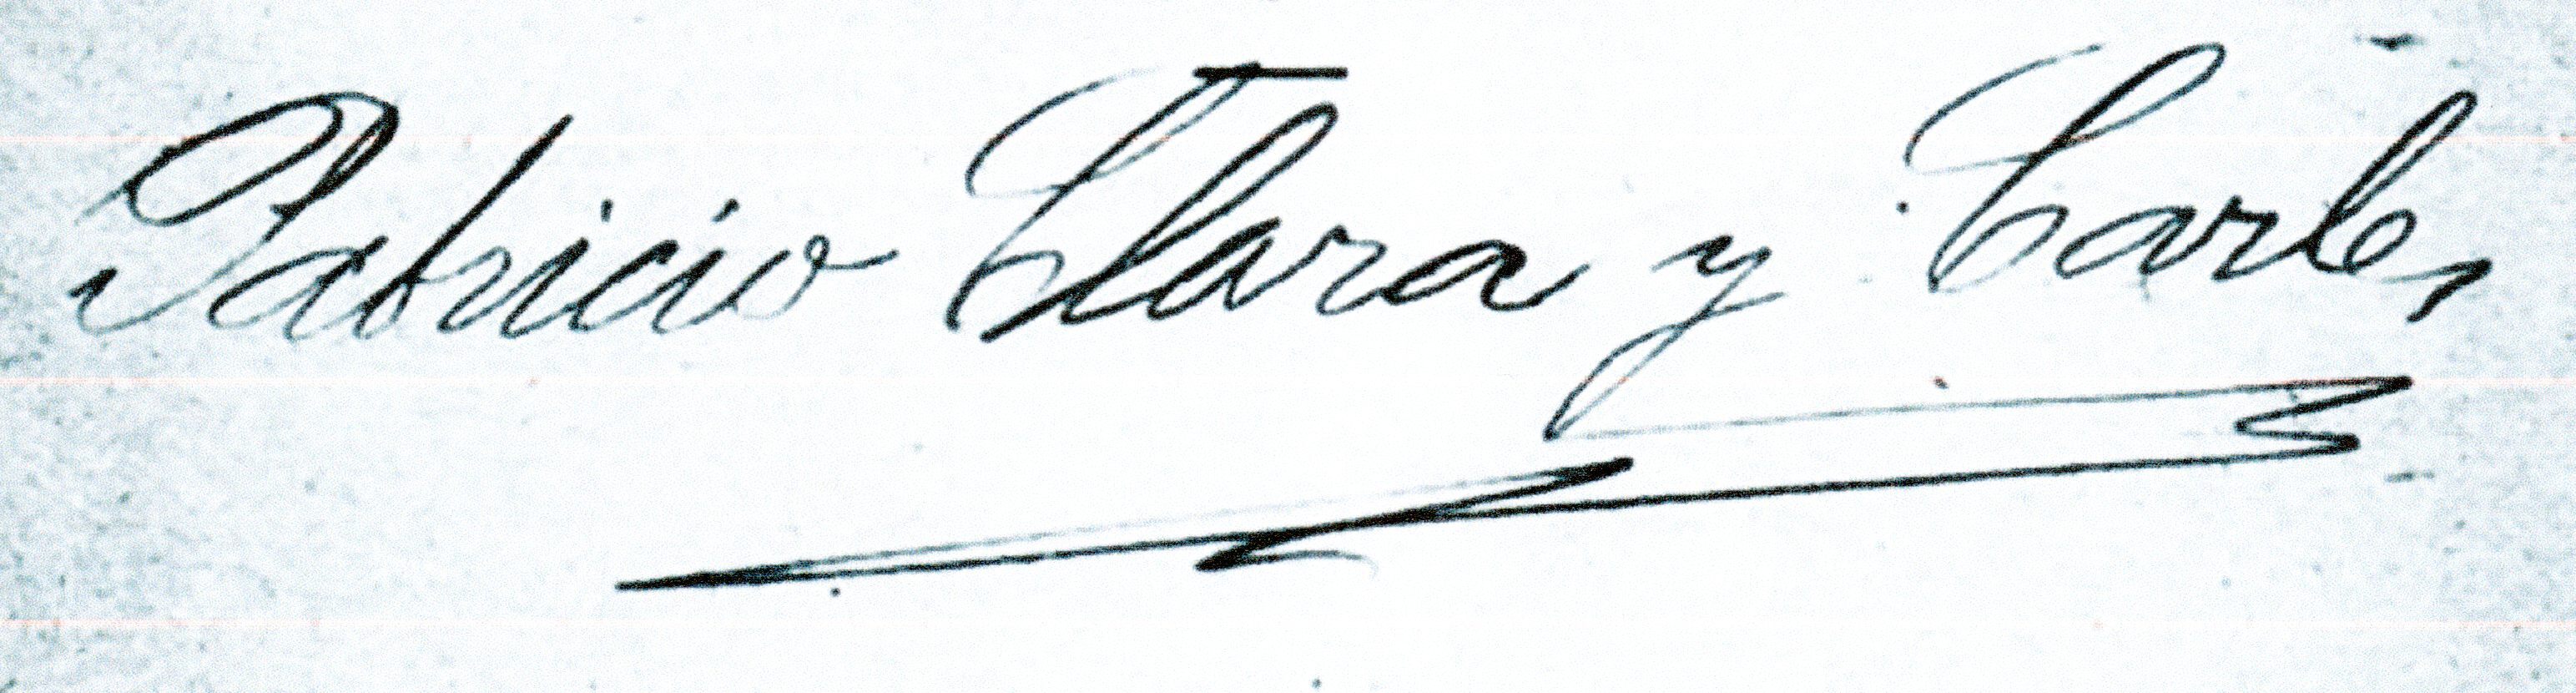
Signature of: patrici clara carles